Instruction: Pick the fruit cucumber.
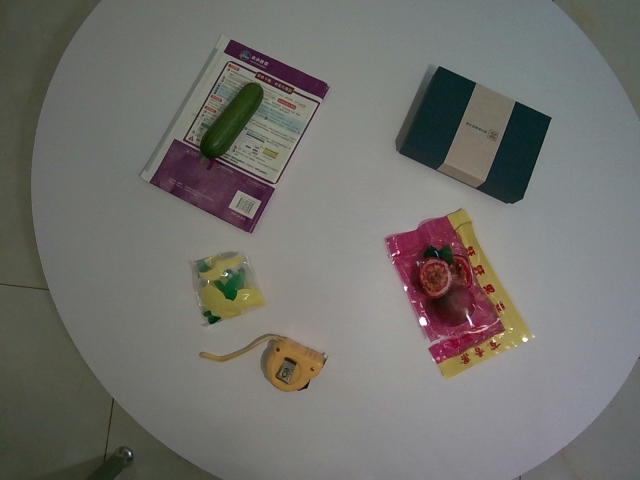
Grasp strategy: vertical